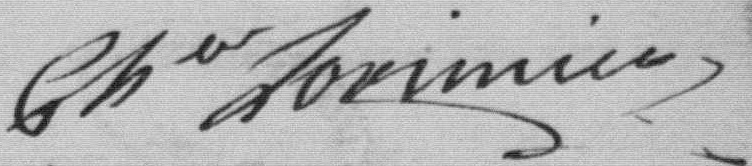
Signature of: claude nicolas guillaume de lorimier